Question: What type of tax is indicated in the document, personal property or real estate?
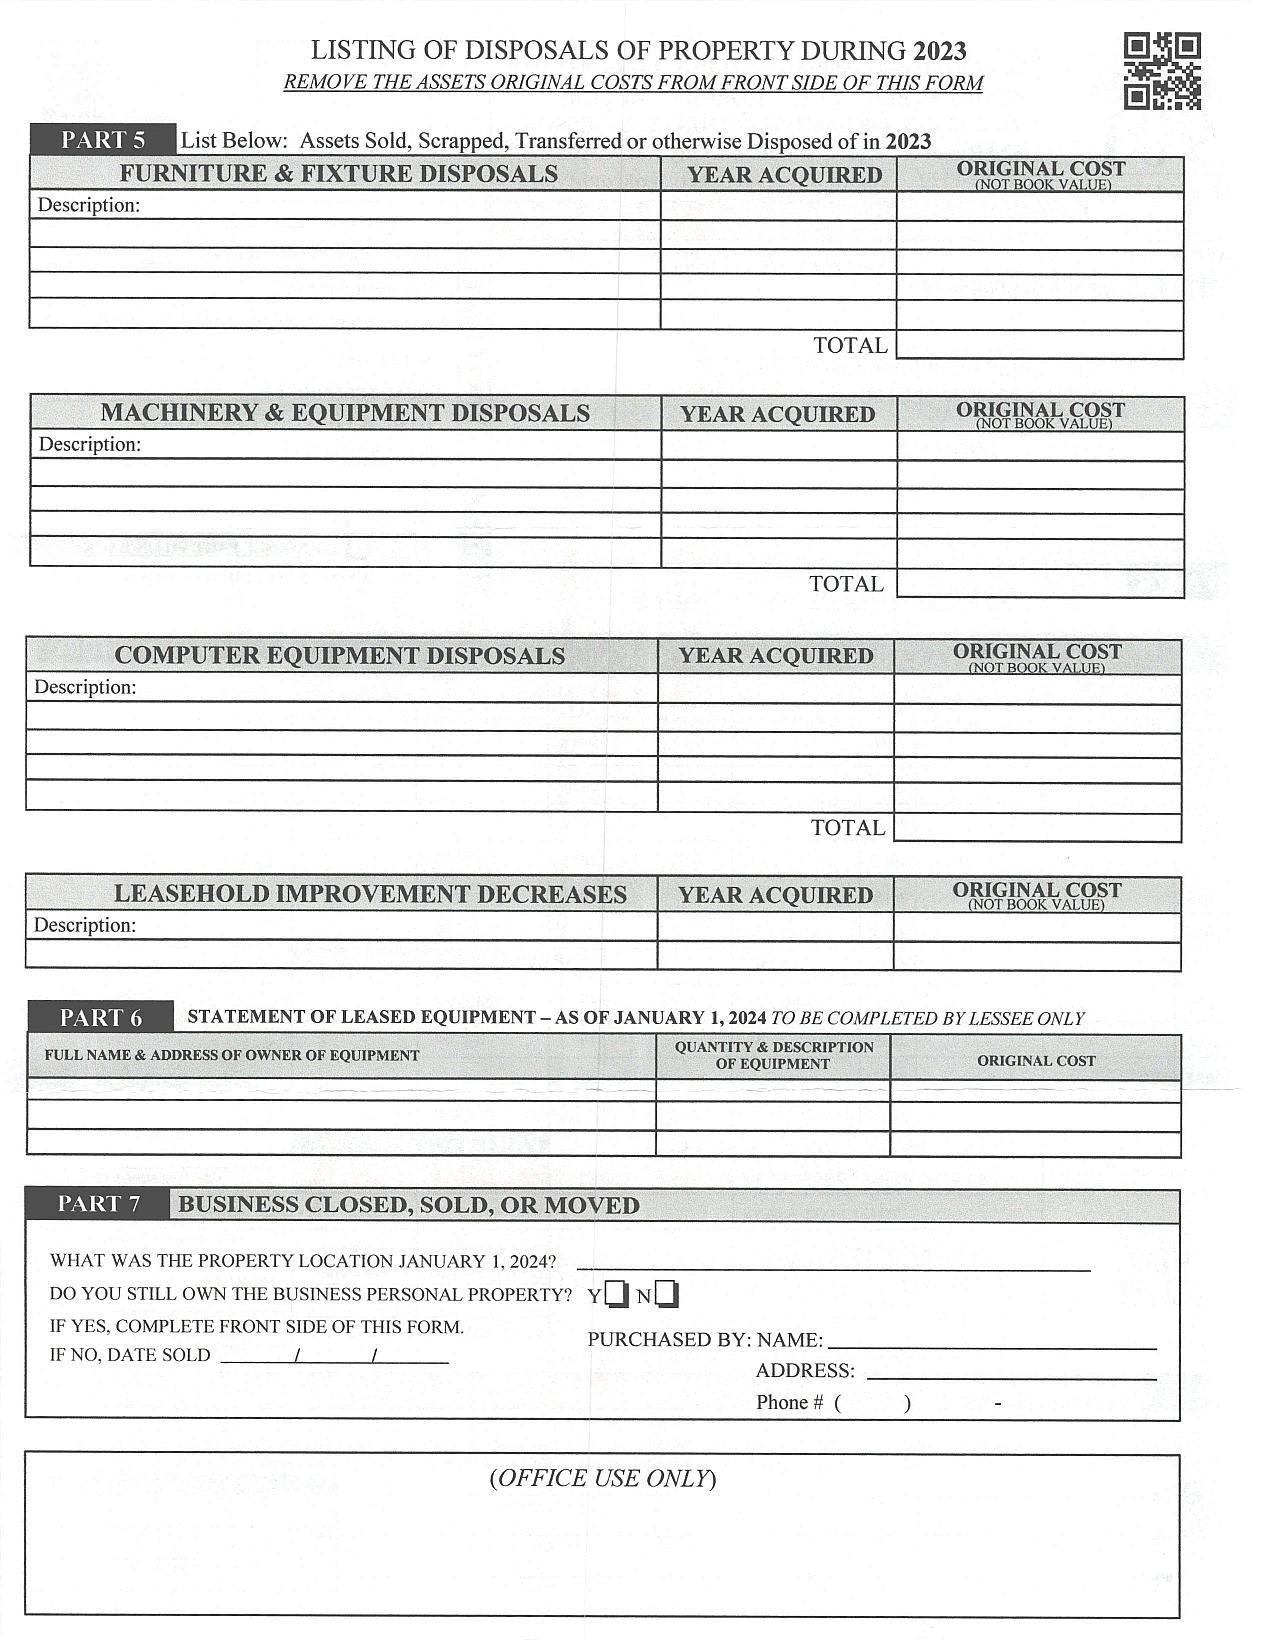
Answer: "Personal Property"